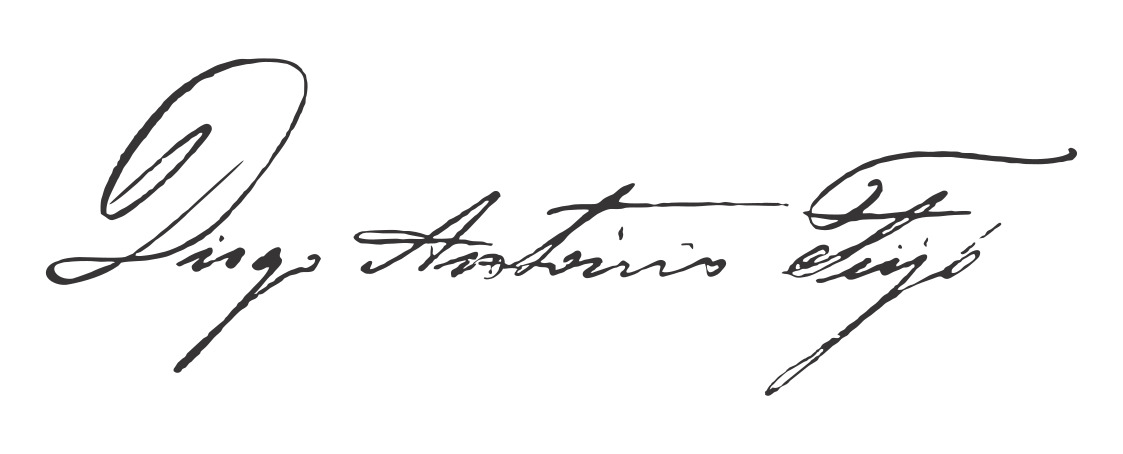
Signature of: diogo antônio feijó